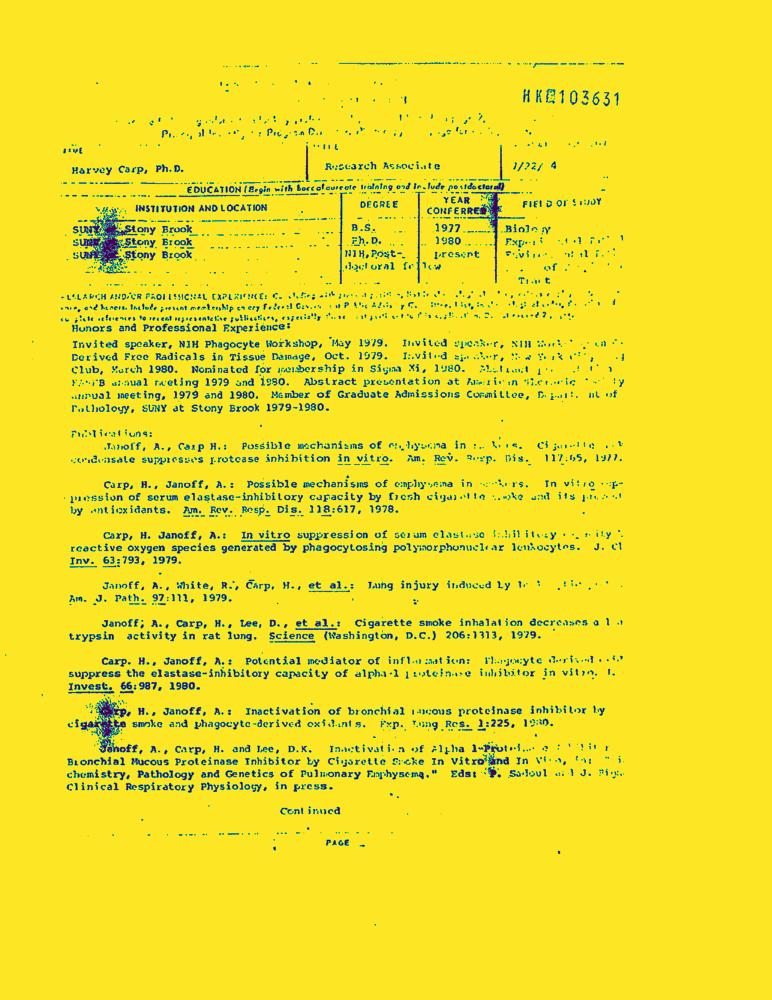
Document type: Resume-Doc